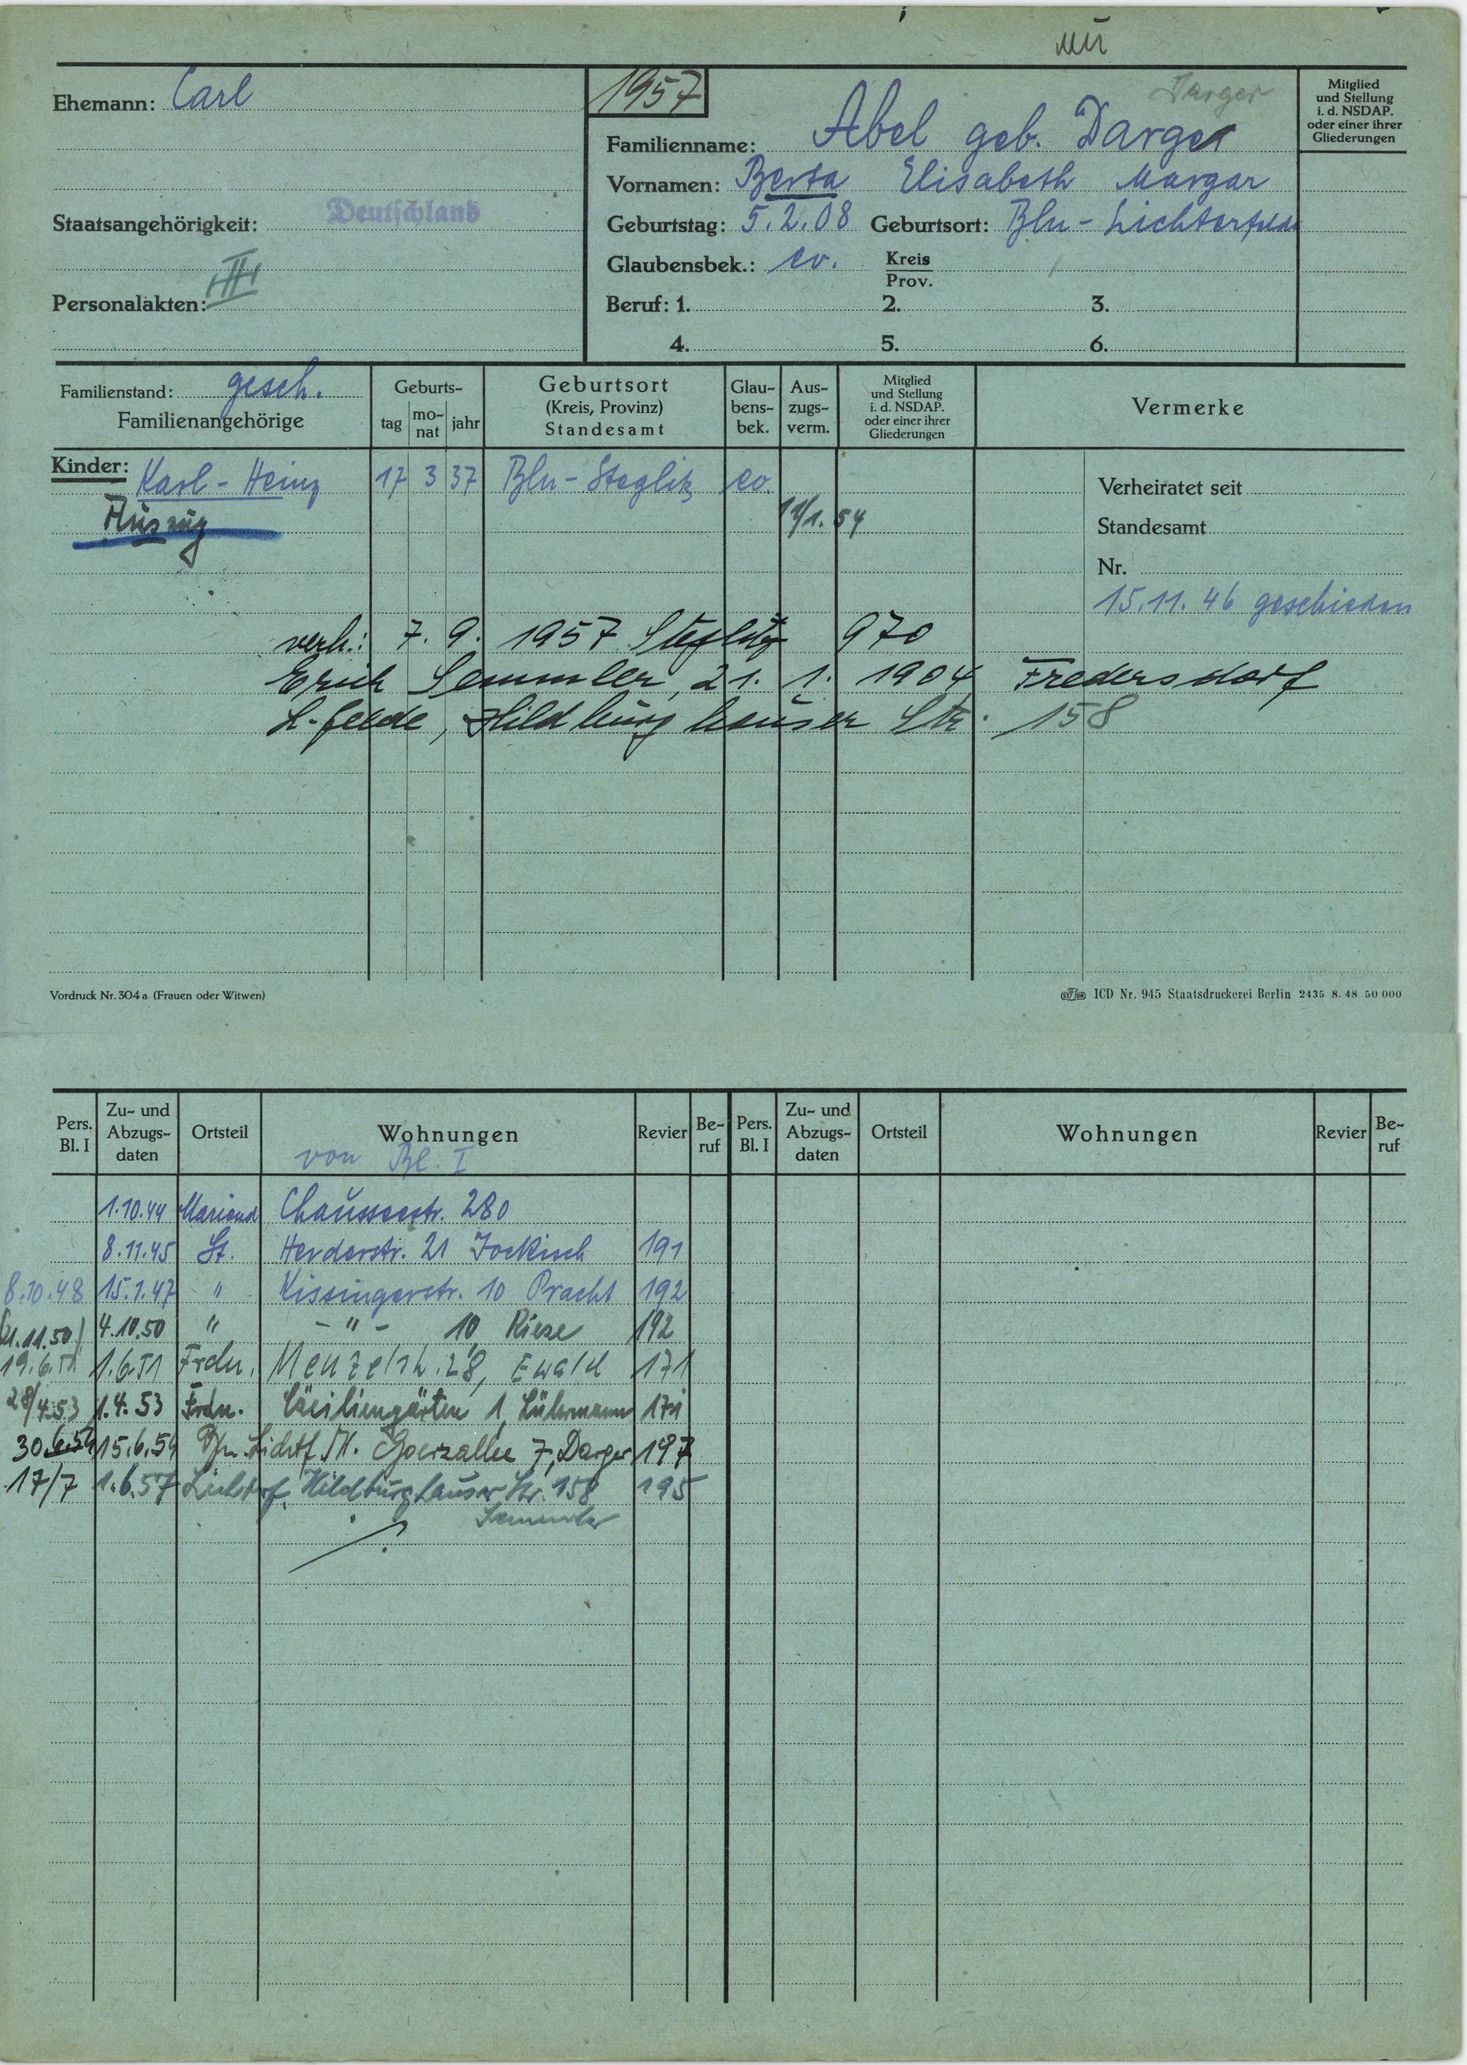
Abel geb. Darger